Question: What might the diagnosis be?
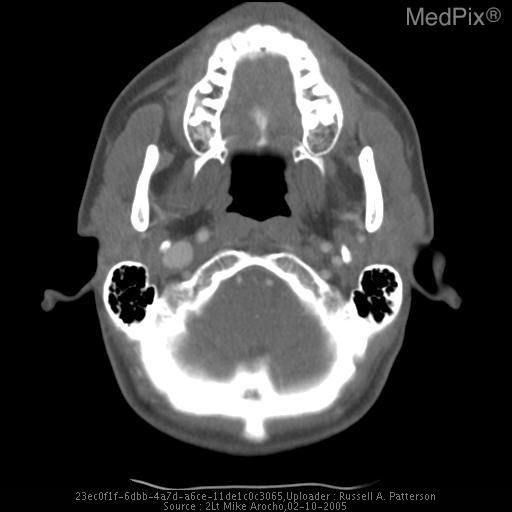
Answer: The possible diagnosis includes •  Malignancy
» Hodgkin’s disease
» Non-Hodgkin’s lymphoma
» Mediastinal malignancy
•  Benign neoplasm
•  Granulomatous disease
•  Other inflammation (abscess)
•  Congenital abnormality.